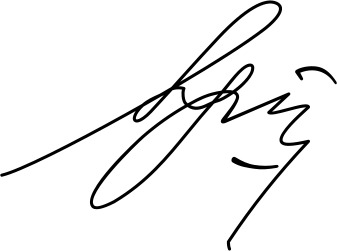
Signature of: skënder gjinushi